Question: Which state is mentioned in the document?
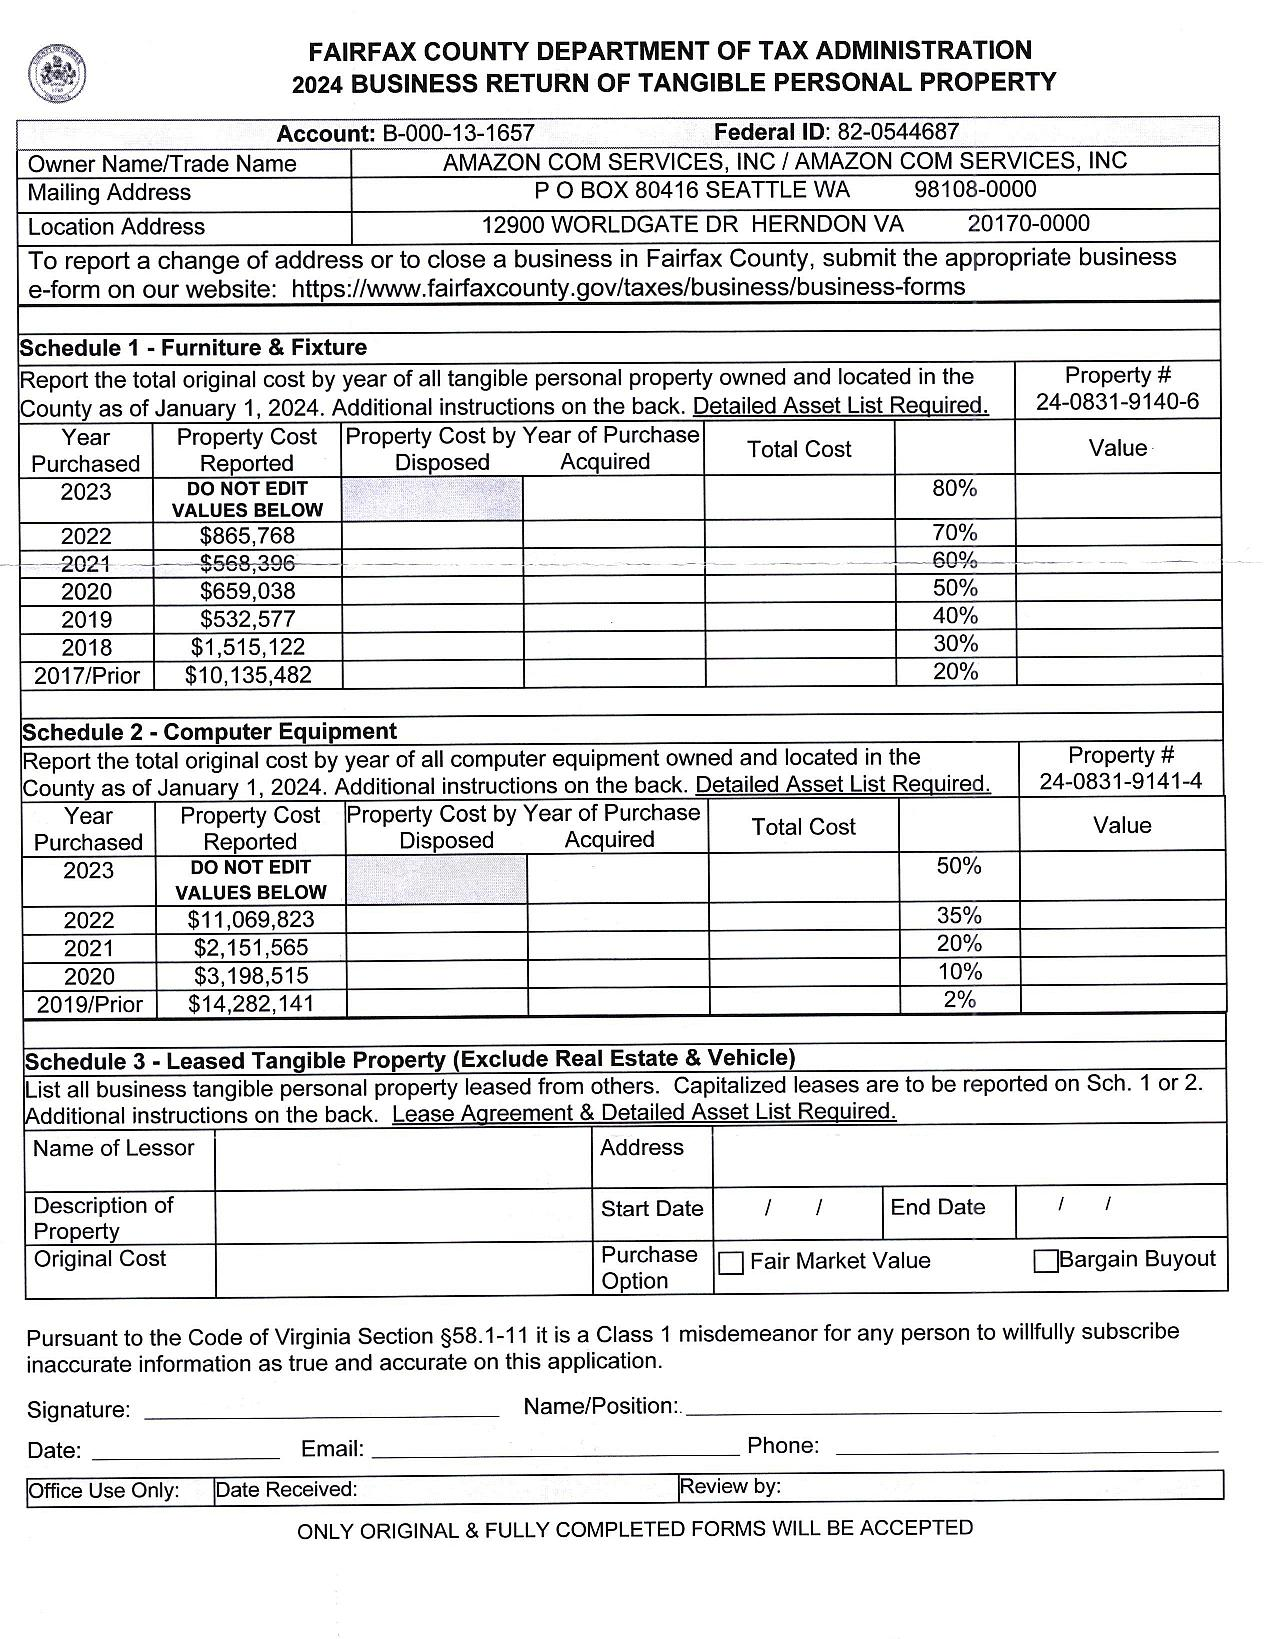
Answer: "Virginia"